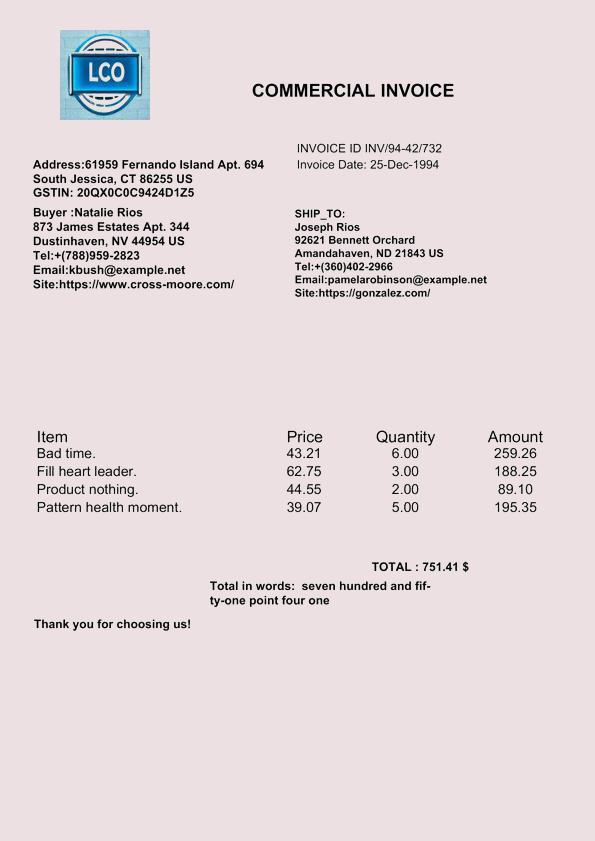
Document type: Invoice